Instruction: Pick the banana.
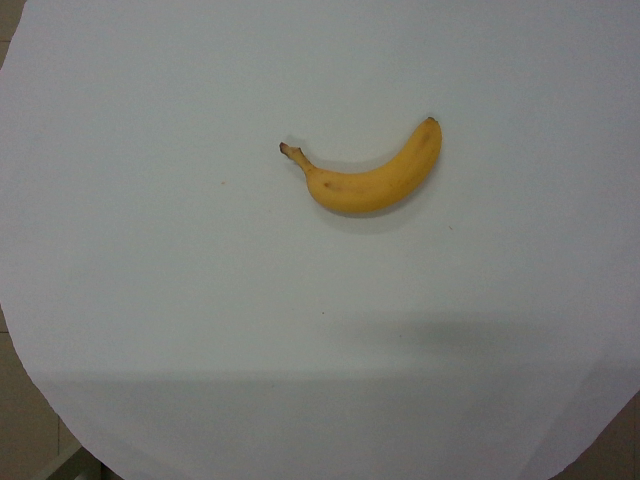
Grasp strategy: vertical